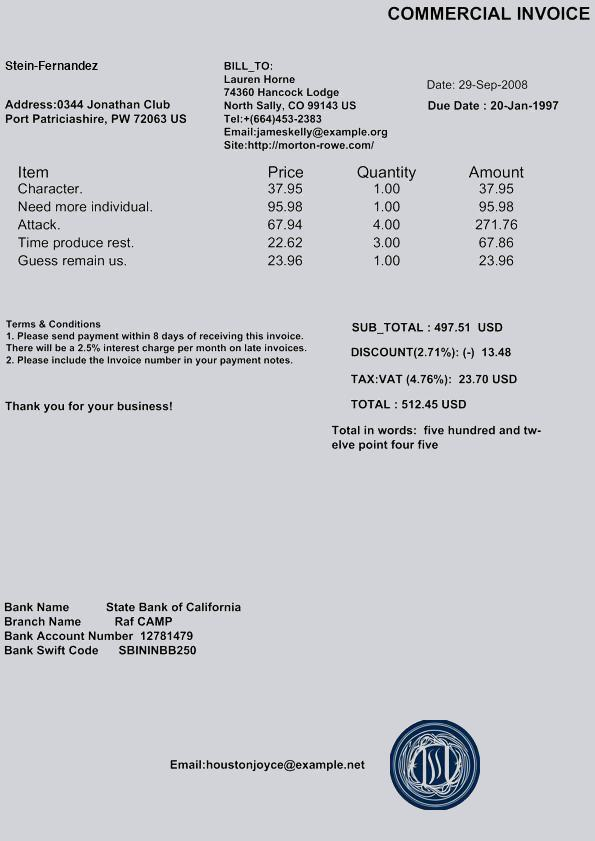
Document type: Invoice